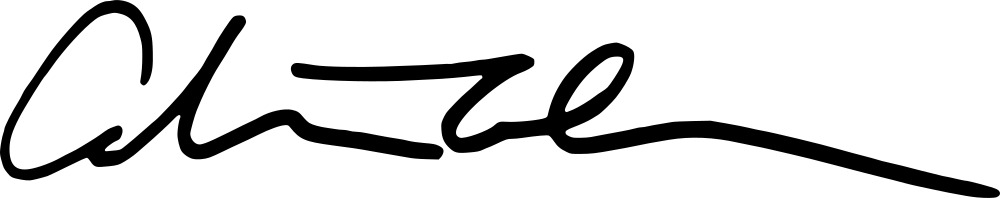
Signature of: caroline fraser